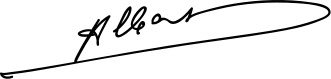
Signature of: albert ii of belgium